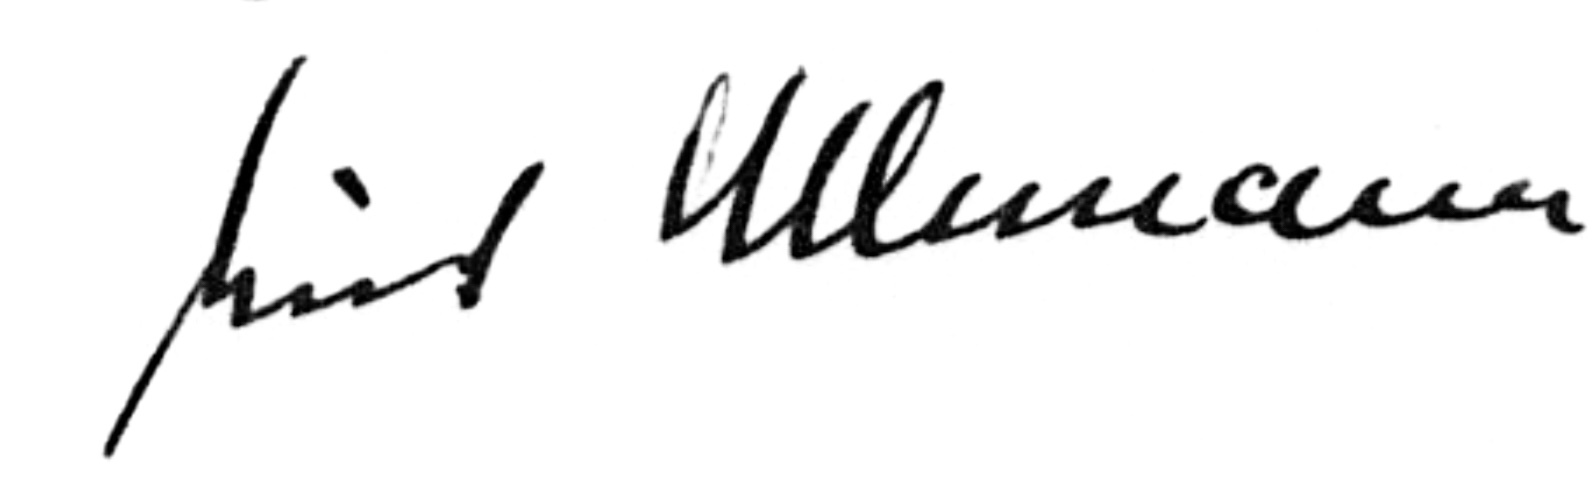
Signature of: erich orthmann